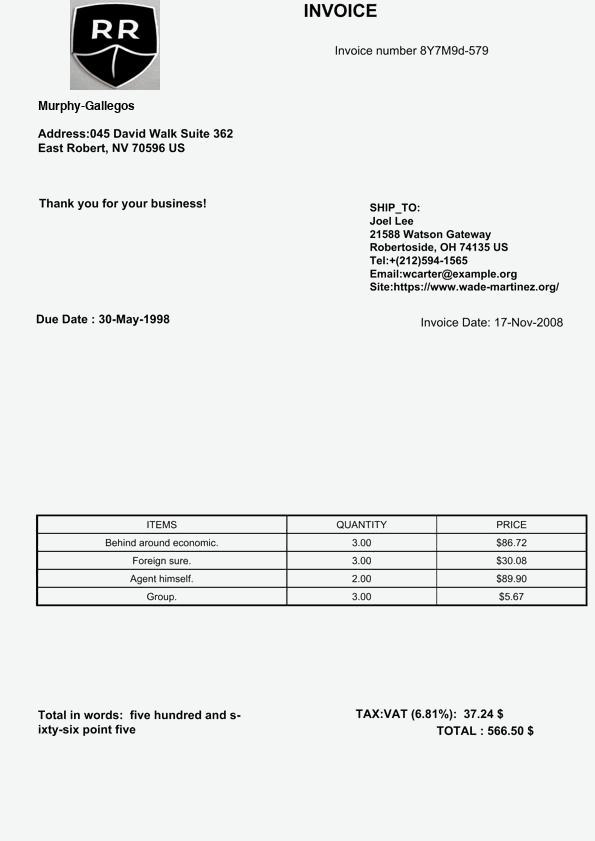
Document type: Invoice